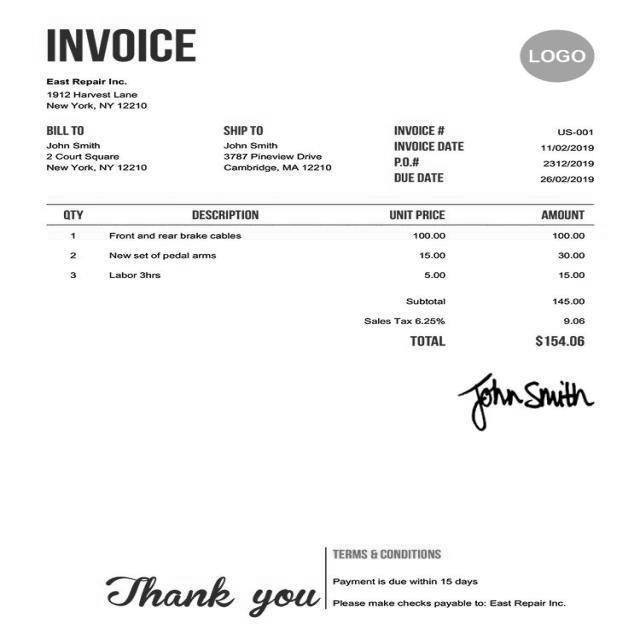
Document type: Invoice